Question: What could the diagnosis suggest?
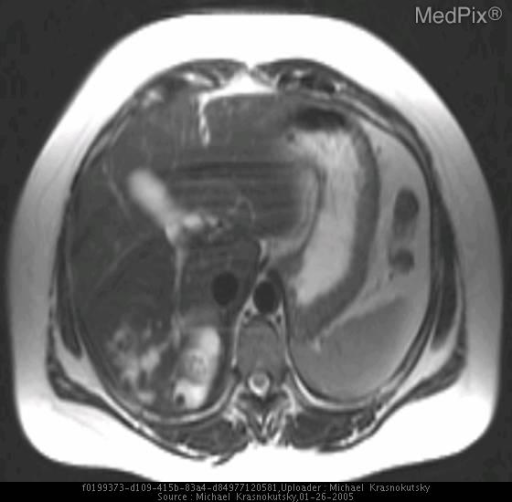
Answer: The possible diagnosis includes Biliary Cystadenoma or Cystadenocarcinoma
Caroli Disease
Cholangiocarcinoma
Primary Sclerosing Cholangitis
AIDS Cholangitis
Choledochal Cyst
Cholelithiasis
Metastases.